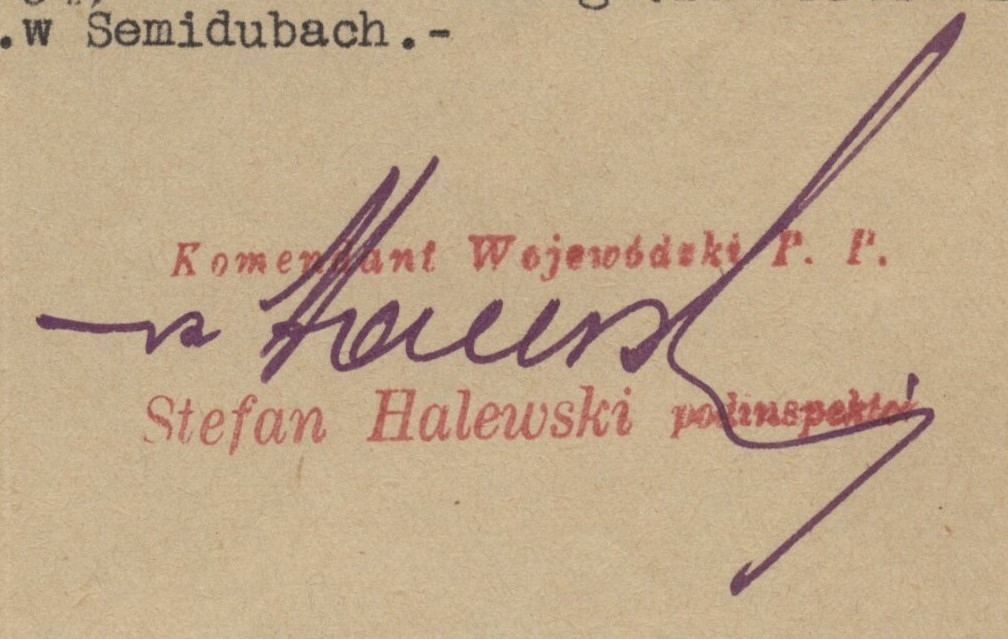
Signature of: stefan halewski hrycyszyn